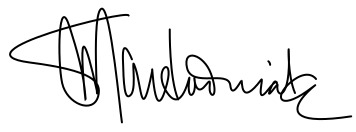
Signature of: raden eddy martadinata